Question: What do the imaging results show?
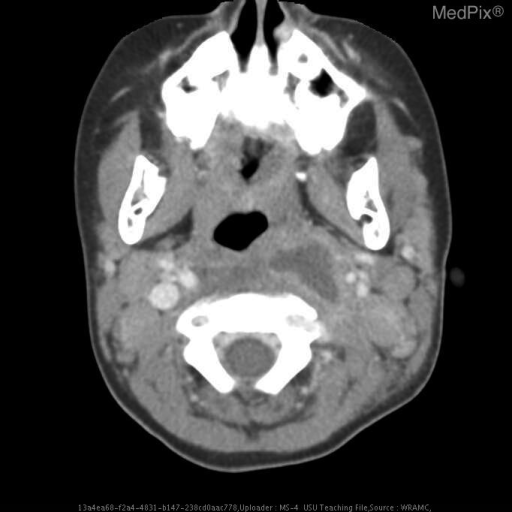
Answer: The imaging shows The is an irregularly margined fluid collection in left lateral retropharyngeal space measuring 1.3 x 2.7 cm at its level of greatest area in the axial plane. Although the slice thickness is not noted the lesion extends from the nasopharynx to the oropharynax and in all likelyhood inferiorly in the retropharyngeal space.  There is only minimal enchancement of the margin of the lesion. Irregularly margined fluid collection in left lateral retropharyngeal space measuring 1.3 x 2.7 cm in AP and transverse dimension.  Not well circumscribed or encapsulated..